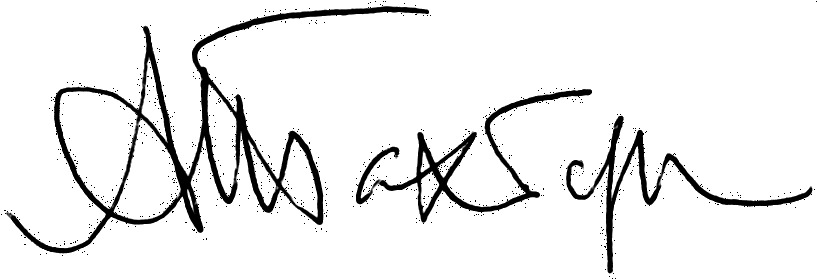
Signature of: armen takhtajan